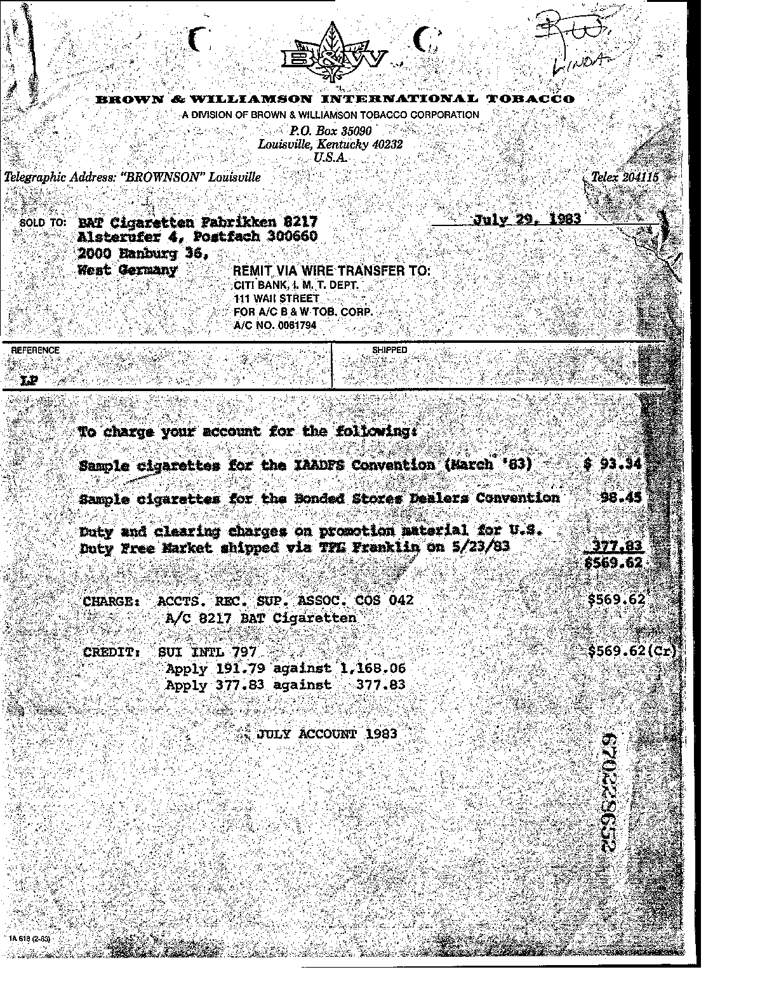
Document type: Invoice